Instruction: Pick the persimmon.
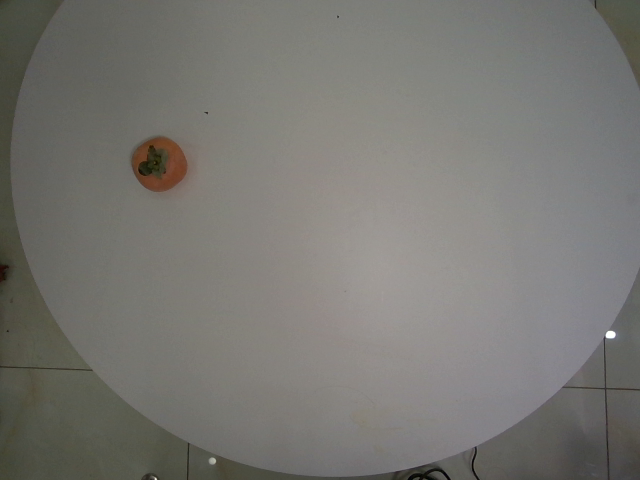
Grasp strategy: vertical